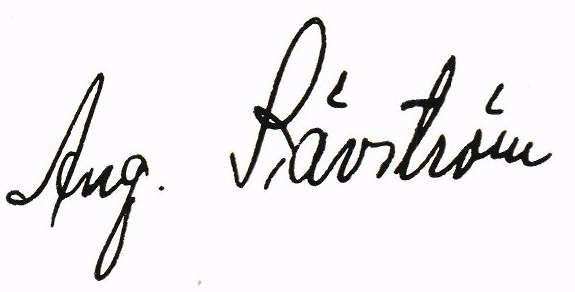
Signature of: august sävström